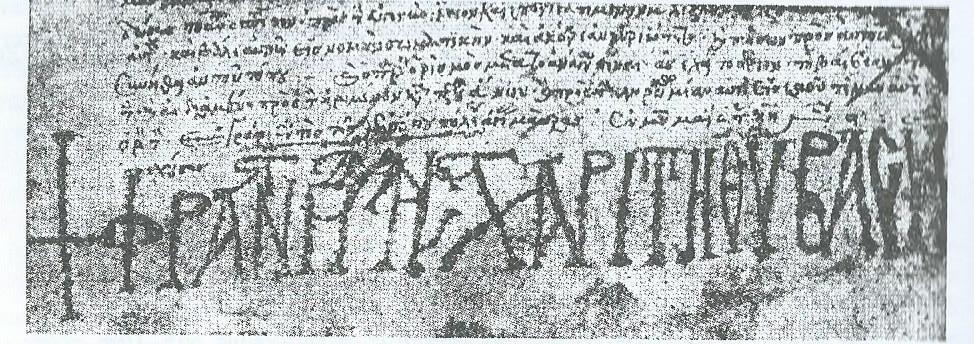
Signature of: francesca acciaiuoli